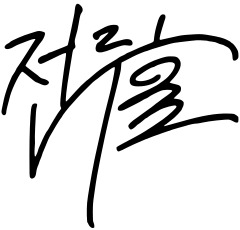
Signature of: chun doo hwan